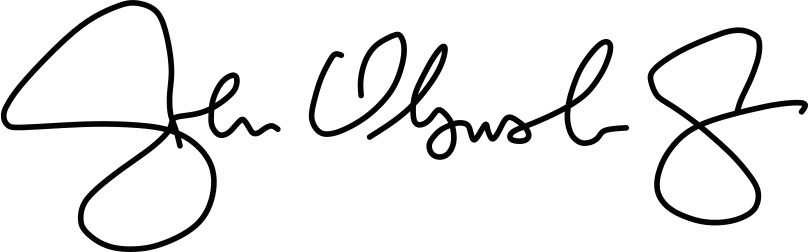
Signature of: john a olszewski jr